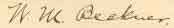
Signature of: william m beckner